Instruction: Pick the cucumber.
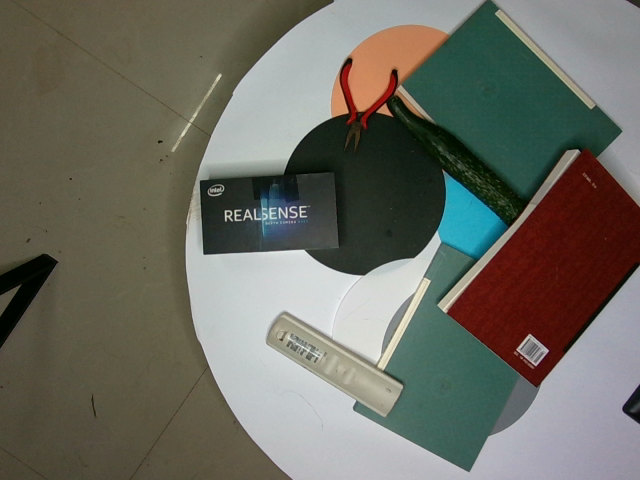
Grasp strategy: vertical